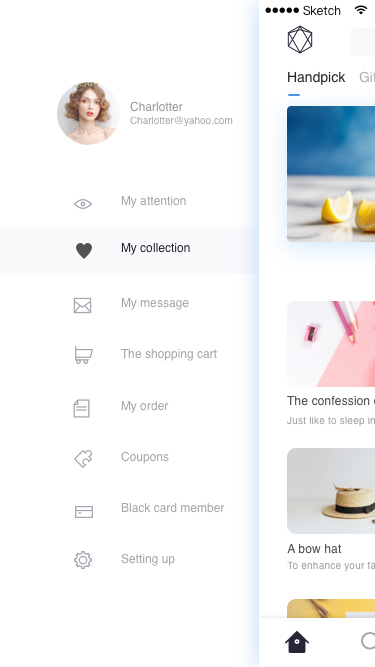
Text in this UI design:
Coupons
My order
Setting up
Black card member
The shopping cart
My message
My attention
My collection
Charlotter
Charlotter@yahoo.com
Handpick
Gifts
The confession of a clock
Just like to sleep in
To enhance your fashion sense
A bow hat